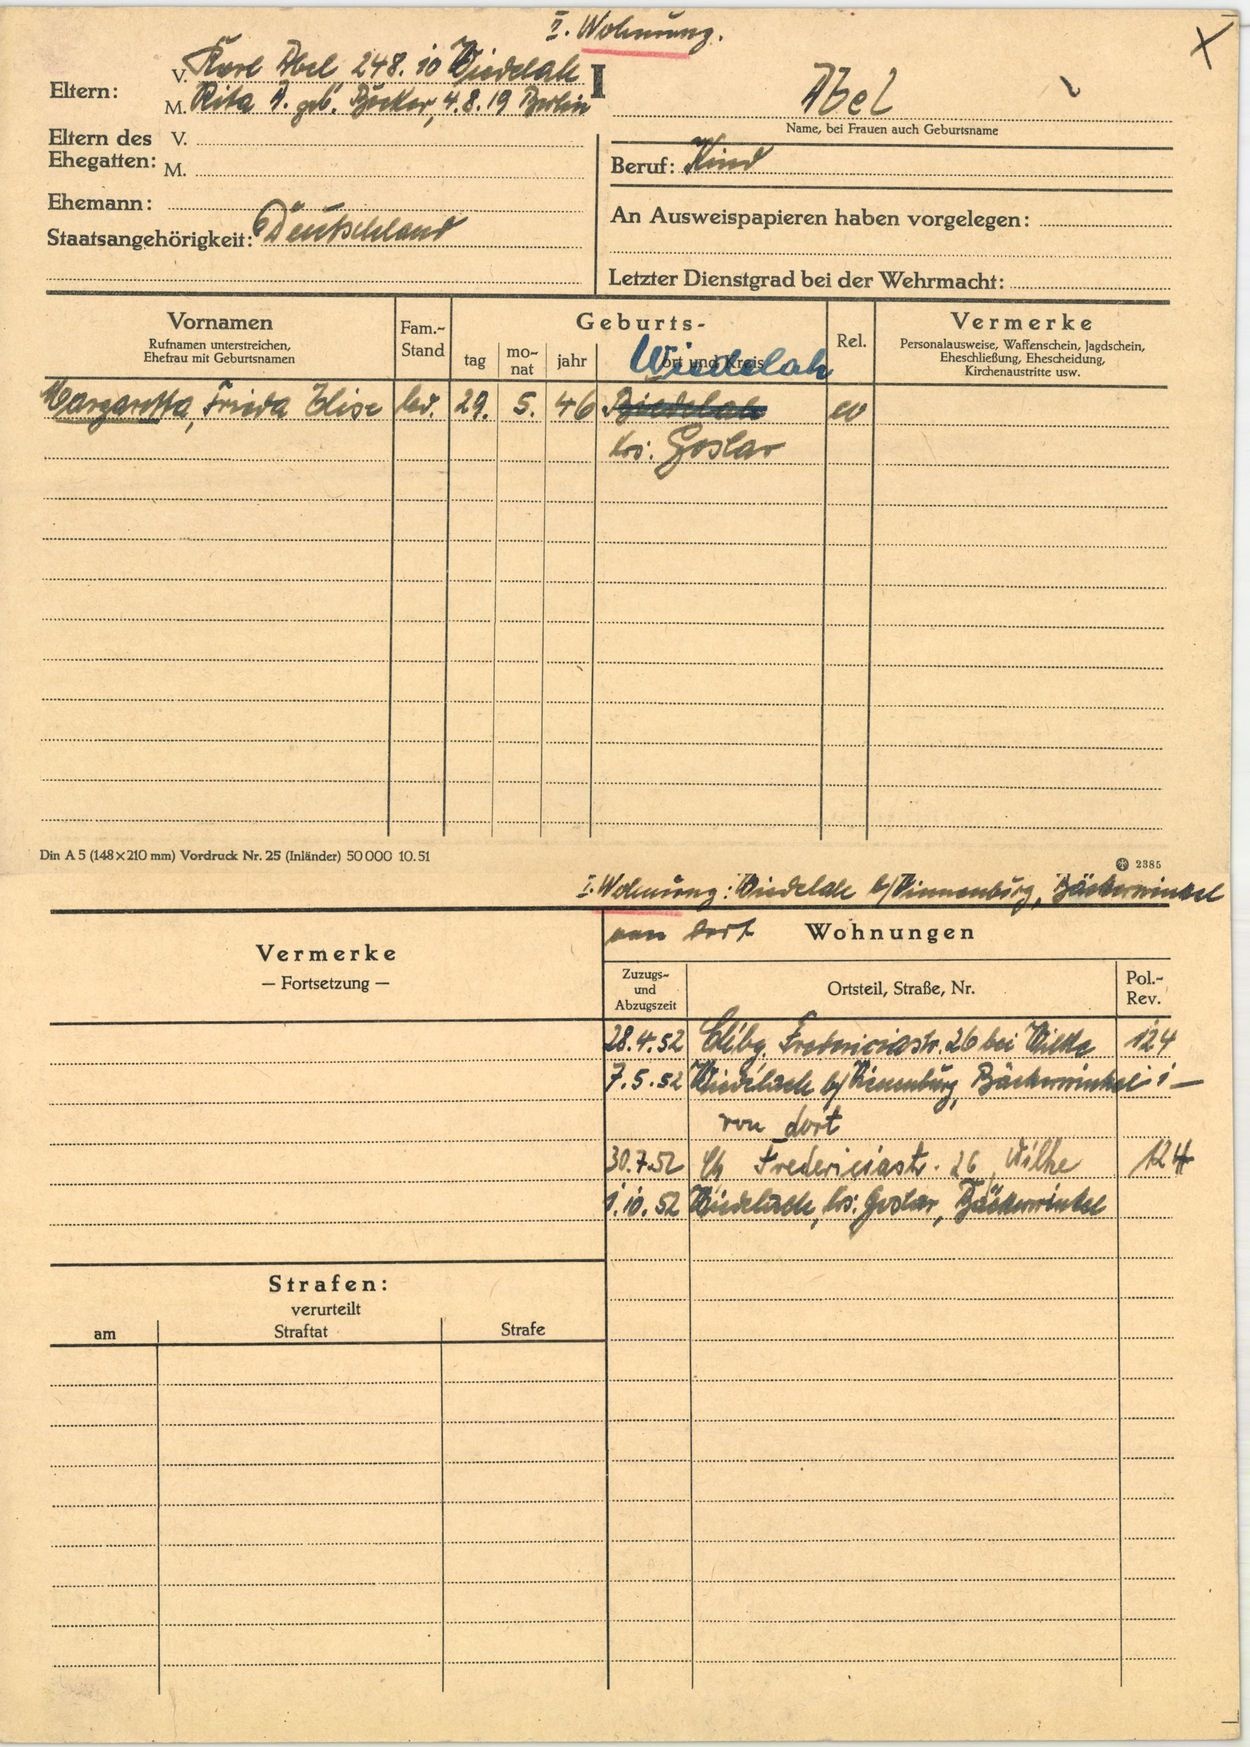
Abel